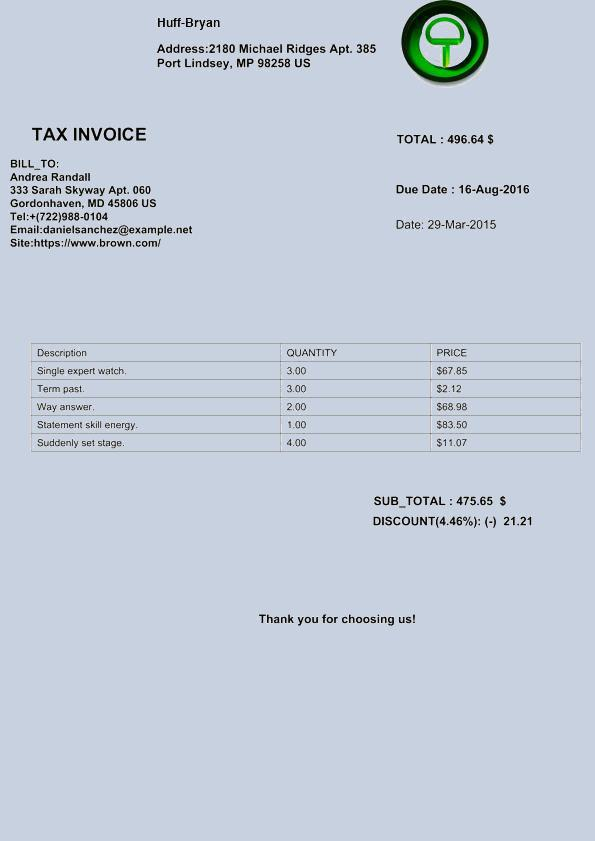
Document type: Invoice